Question: What is the main concern?
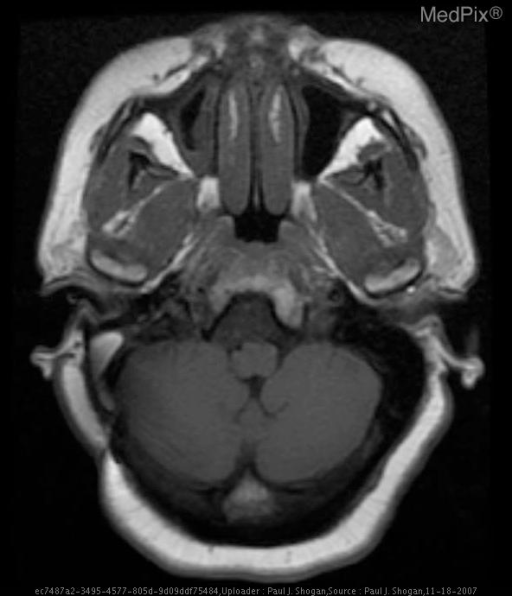
Answer: The findings suggest Noncontrast CT:  The patient is status post right suboccipital craniotomy.  There is a subtle area of hypoattenuation off-midline to the right, anterior and lateral to the pons.

Contrast enhanced CT demonstrates a subtle area of nonenhancing hypoattenuation off-midline to the right, anterior and lateral to the medulla.

MRI:

Sagittal T1-weighted FLAIR demonstrates expansion of the prepontine cistern, and enlargement of the CSF space anterior to the proximal cervical spinal cord and medulla, with displacement of the medulla posteriorly.  This space contains an extra-axial mass, demonstrating heterogeneous signal intensity.

Coronal T2-weighted FLAIR demonstrates heterogeneous signal intensity in the prepontine cistern.

Axial T1 weighted images demonstrates the prepontine cistern extra-axial mass that is near CSF signal intensity with enlargement of the pre-medullary cistern.

Axial T2 weighted images demonstrates the lamellated mass, which is heterogenous in signal intensity posterior to the hypophsial fossa and anterior to the basilar artery.

Axial T1-weighted image with gadolinium demonstrates no significant enhancement of the extra-axial mass.

Axial Diffusion Weighted image demonstrate restricted diffusion.

Sagittal 3D FIESTA demonstrates low signal in the prepontine cistern, and enlargement of the CSF space anterior to the proximal cervical spinal cord and medulla.

Axial 3D FIESTA image demonstrates low signal intensity in the prepontine cistern, medial to cranial nerve V, and adjacent to the right cranial nerve VII and VIII complex.. Axial T1 weighted image demonstrates the prepontine cistern extra-axial mass that is near CSF signal intensity with enlargement of the CSF space anterior to the medulla.. The patient might have a history of 52 yo female with complaint of hearing loss..